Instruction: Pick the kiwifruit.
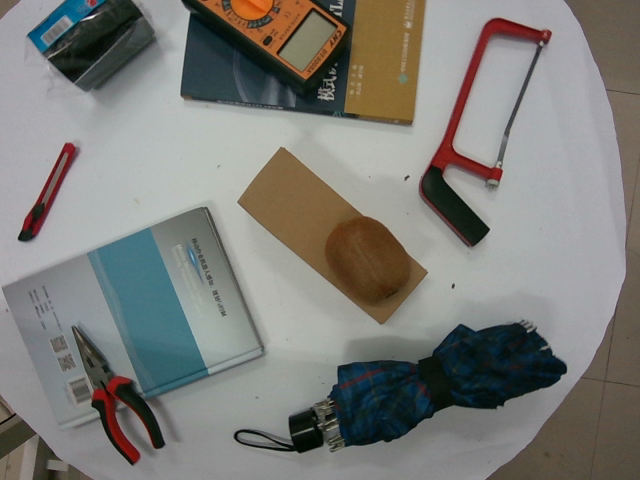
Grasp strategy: vertical